Question: How is the history relevant to the case?
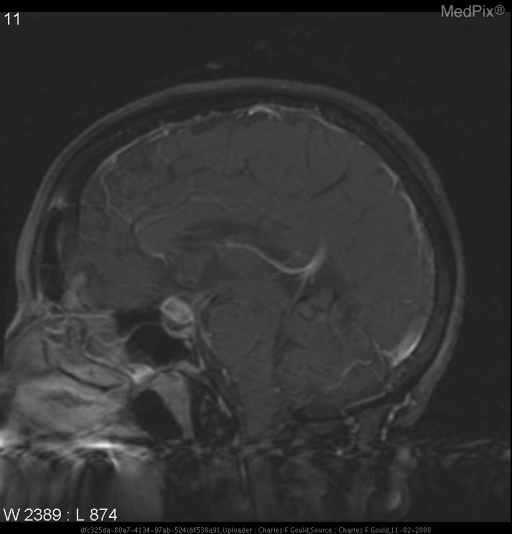
Answer: The patient's history of 68 y.o. woman with 6 months of daily frontal headaches. is key in understanding the case.